Patient: Male, age 75
A 75-year-old male patient, a known case of Type II diabetes mellitus and hypertension for the last 2 years, presented with the complaints of intolerance to oral feeds for 2 months, initially intolerant to solids and gradually developing intolerance to liquid diet for the past 2 weeks associated with altered blood in vomitus and drooling of saliva. The patient complained of cough with expectoration for the past 2 months. The patient also complained of having upper abdominal pain for the past 2 months, which was burning, intermittent, and nonradiating, and there was no history of diarrhea. He also had a history of melena for the past 2 months. On examination, the patient was conscious, oriented, and afebrile. Vitals were within normal limits. The patient was poorly built. His general physical examination revealed pallor. Systemic examination revealed coarse crepitus in the bilateral lung fields. Per abdomen, there was mild diffuse tenderness with sluggish bowel sounds on auscultation. On direct rectal examination, presence of melena was noted. Chest radiograph revealed bilateral mild pleural effusion with irregular opacity in the right upper zone [Figure 1a]. Nebulization with salbutamol for 6 h and parenteral ceftriaxone 1 g twice daily was started. Contrast-enhanced computed tomography (CECT) abdomen revealed a large polypoidal lesion in the anterior wall of the antero-pyloric region, causing complete luminal obstruction [Figure 1b]. It also revealed multiple, enlarged perigastric, periportal, celiac, pre-aortic, para-aortic, and aortocaval nodes. Omental nodes were present with mild ascites [Figure 1c]. CECT thorax showed extensive bilateral centrilobular emphysematous changes. Irregular opacities with adjacent bands were seen in the right upper lobe, suggestive of fibrotic changes. Bilateral moderate pleural effusion was seen [Figure 1d]. Routine biochemical and hematological investigations revealed blood glucose of 240 mg/dL with a normal HbA1c of 4.5%, low hemoglobin (6.7 g%), and normal renal and liver function test. Serum samples were negative for HIV, hepatitis B virus, and hepatitis C virus. Histopathology of the gastric biopsy specimen showed moderately differentiated adenocarcinoma. Sputum sample of the patient was sent for culture of Mycobacterium tuberculosis. The sample was decontaminated by N-acetyl-l-cysteine-sodium hydroxide method and stained with auramine phenol stain. In auramine phenol stain, fluorescent circular structures measuring 4-7 mum were observed [Figure 2a]. The bacterial culture was negative and there was no growth of M. tuberculosis in the culture. Modified Ziehl-Neelsen staining showed circular acid-fast structures measuring 4-7 mum [Figure 2b], which were identified as Cryptosporidium species based on morphological characteristics. The patient was started on tablet nitazoxanide 500 mg twice daily for 3 days. Stool examination was negative for oocysts of Cryptosporidium spp.
The patient was diagnosed as a case of metastatic carcinoma of the stomach. As the patient presented with hematemesis, he was managed conservatively with tranexamic acid and pantoprazole. Hemostatic radiotherapy was given following which bleeding from the tumor was controlled. There were no symptoms of melena or hematemesis at discharge. Feeding jejunostomy could not be carried out in view of the patient's poor condition. The patient was taking restricted oral fluids. The patient was discharged with advice for follow-up. However, on telephonic follow-up, it was found that the patient expired few days after the discharge.
Keywords: adenocarcinoma stomach, cryptosporidium, pulmonary cryptosporidiosis
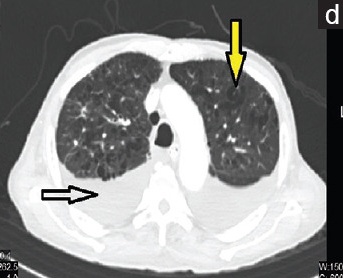
Image caption: Chest X-ray and contrast-enhanced computed tomography of the abdomen and thorax. (d) (solid yellow arrow) Emphysematous changes in the lung fields on contrast-enhanced computed tomography thorax and (empty arrow) pleural effusion.